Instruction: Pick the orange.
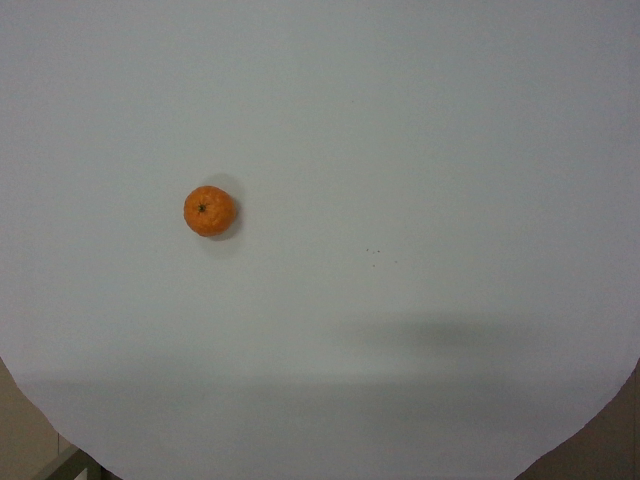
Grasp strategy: vertical